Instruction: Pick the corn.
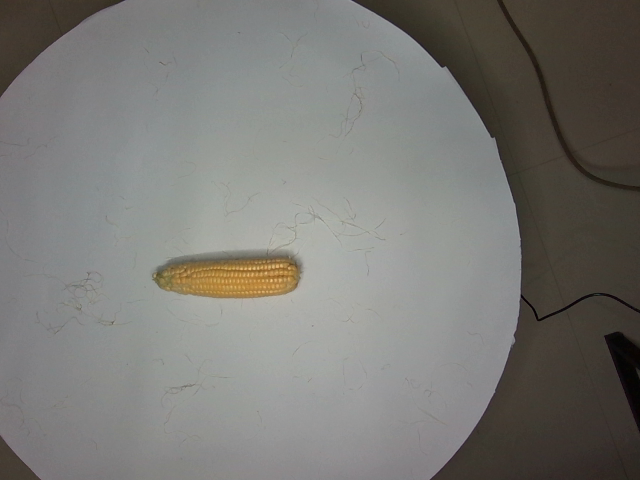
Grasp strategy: vertical